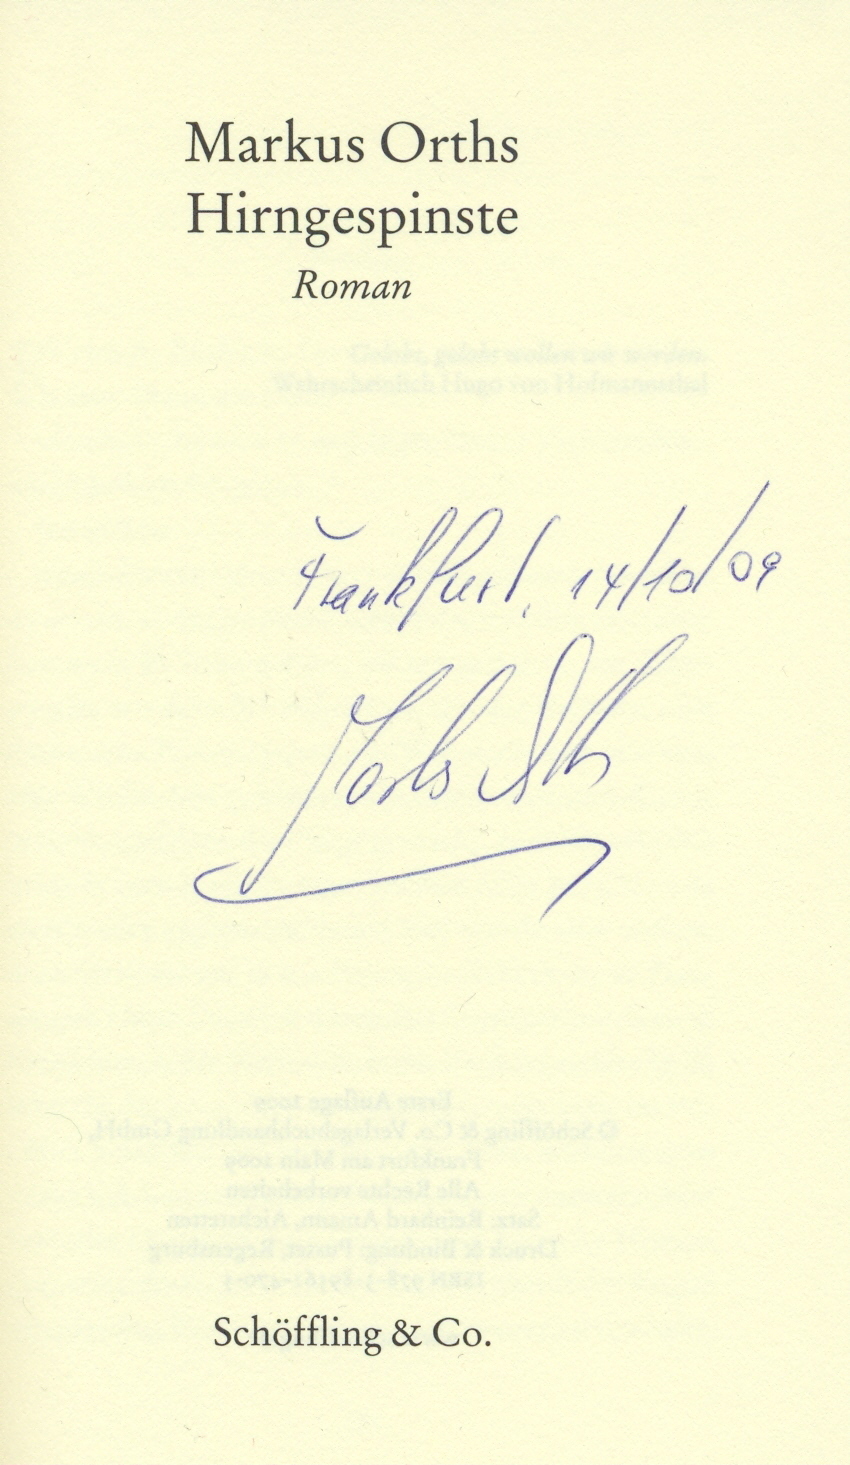
Signature of: markus orths